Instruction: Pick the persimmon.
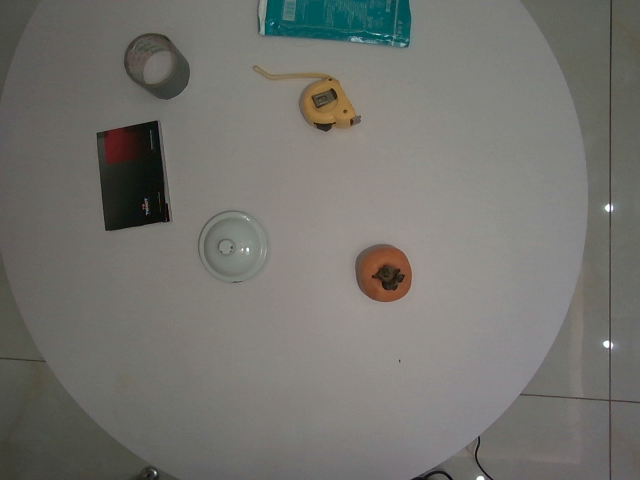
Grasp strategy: vertical